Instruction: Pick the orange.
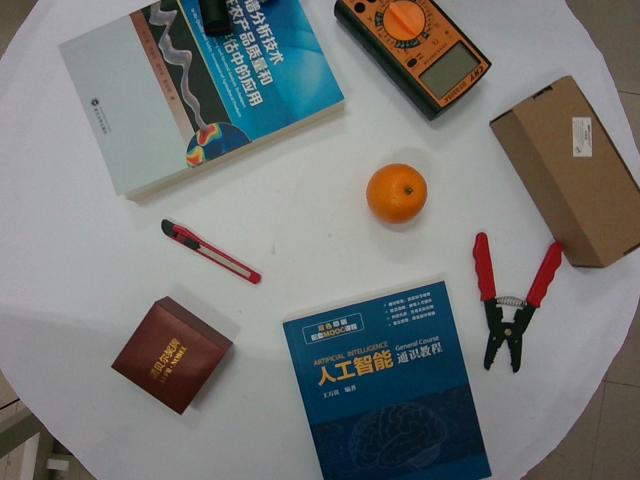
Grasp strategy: vertical